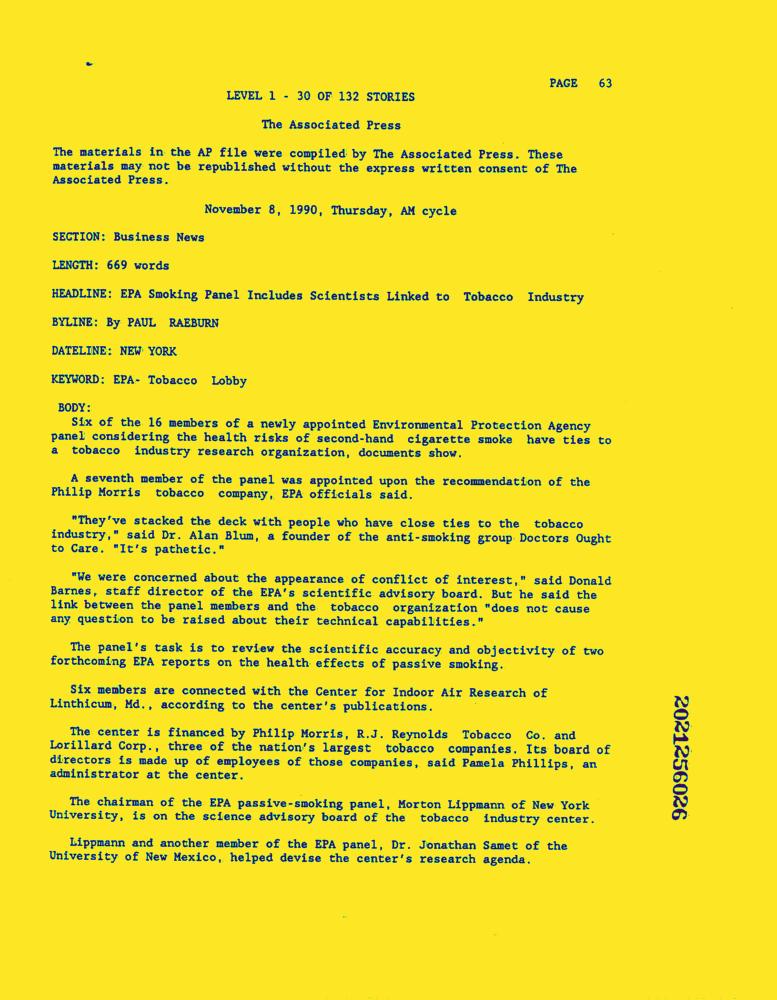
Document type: News-Article